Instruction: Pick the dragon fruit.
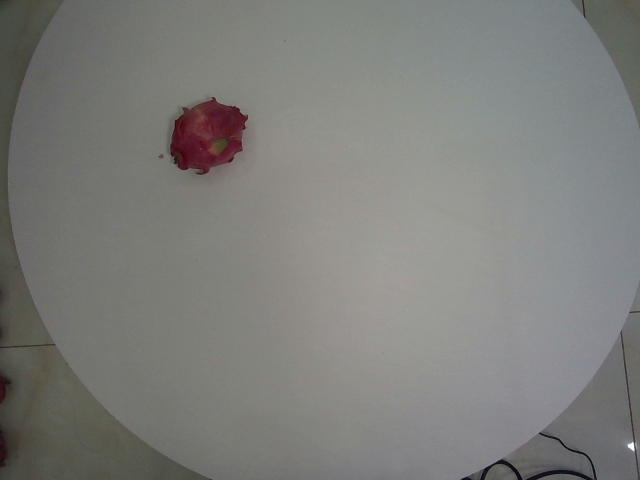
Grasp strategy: vertical